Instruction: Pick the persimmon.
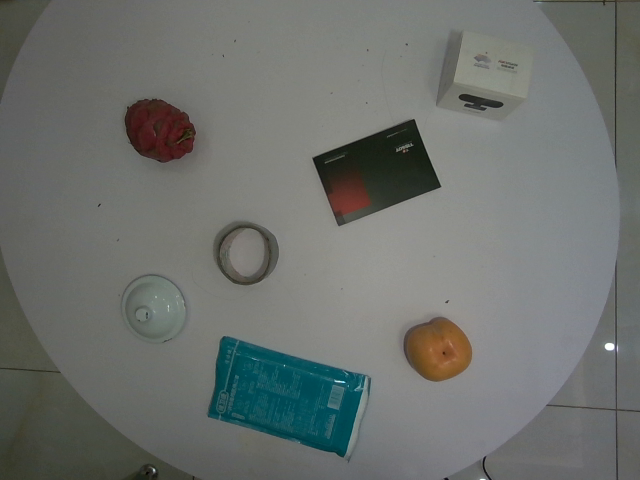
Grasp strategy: vertical